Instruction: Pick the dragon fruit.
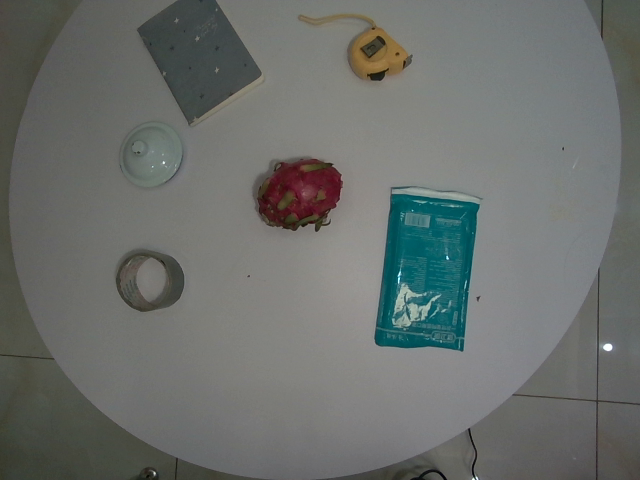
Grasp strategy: vertical